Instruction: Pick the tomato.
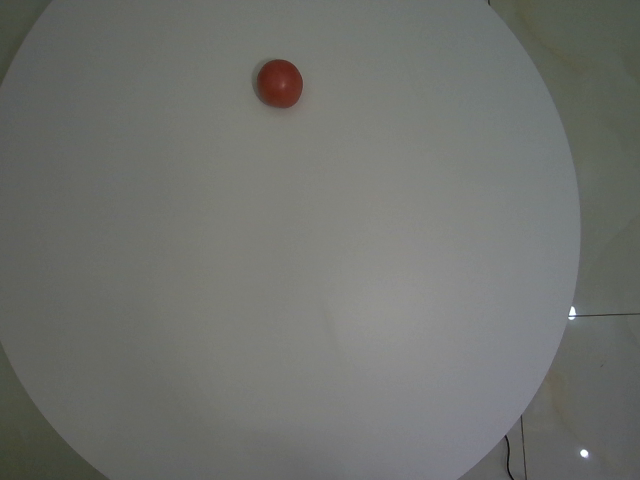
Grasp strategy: vertical